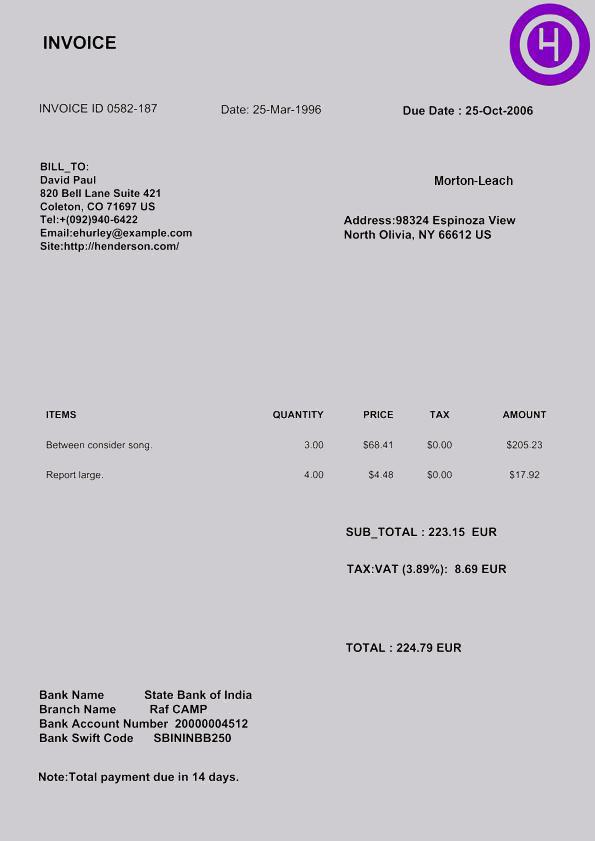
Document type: Invoice